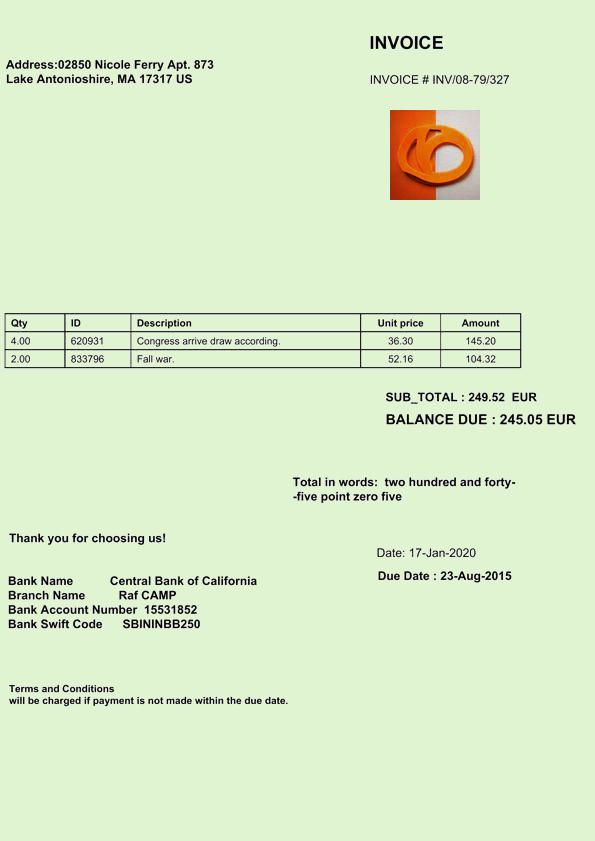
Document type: Invoice